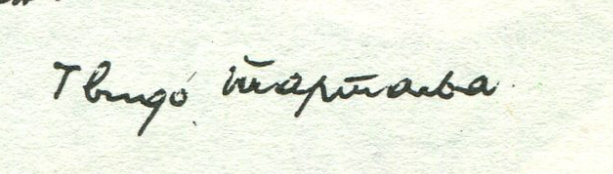
Signature of: gvido tartalja